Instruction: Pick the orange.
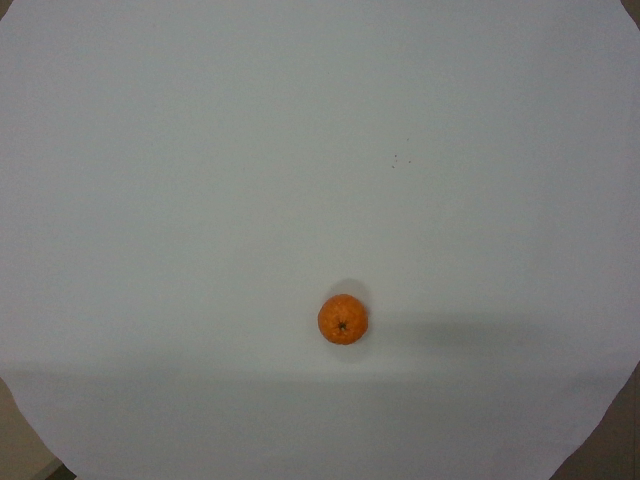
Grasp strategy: vertical